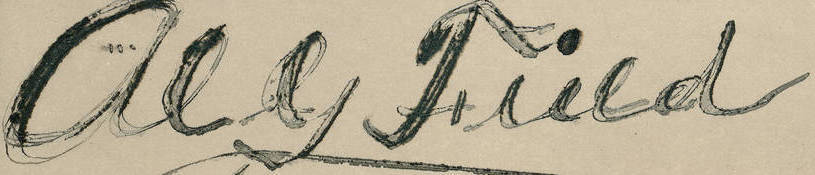
Signature of: al g field